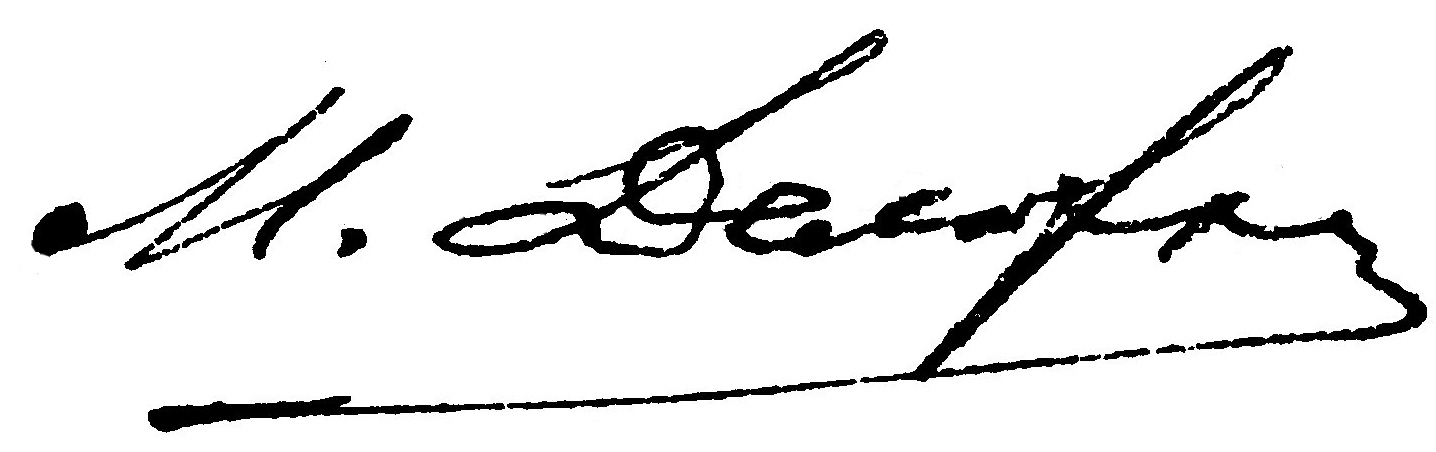
Signature of: mikhail danilovich delaryu